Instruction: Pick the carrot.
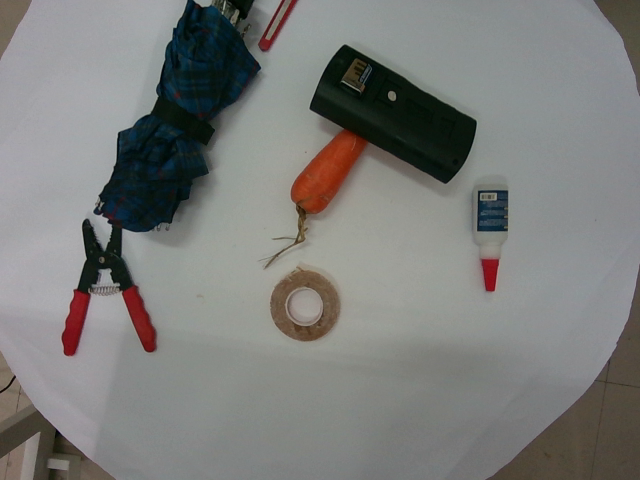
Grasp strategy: vertical